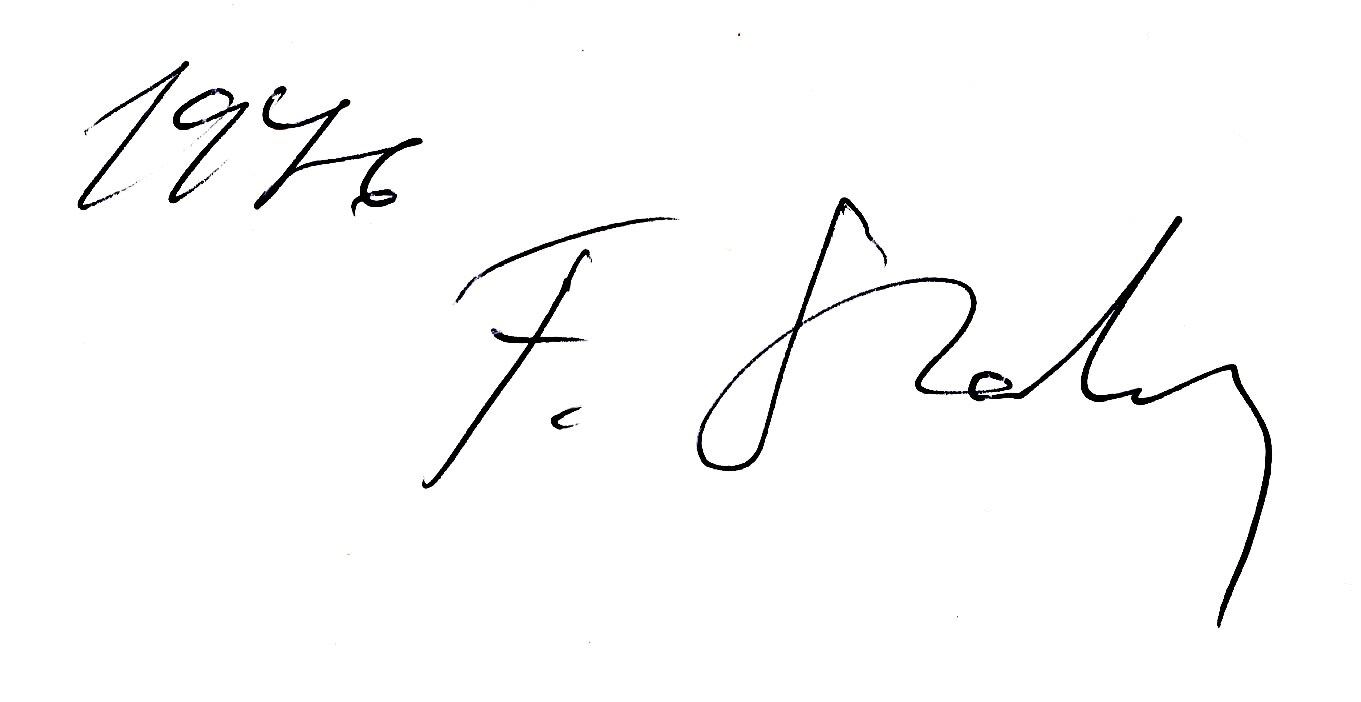
Signature of: françois stahly